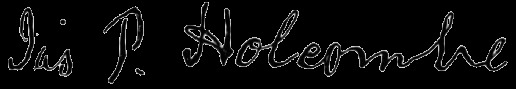
Signature of: james philemon holcombe